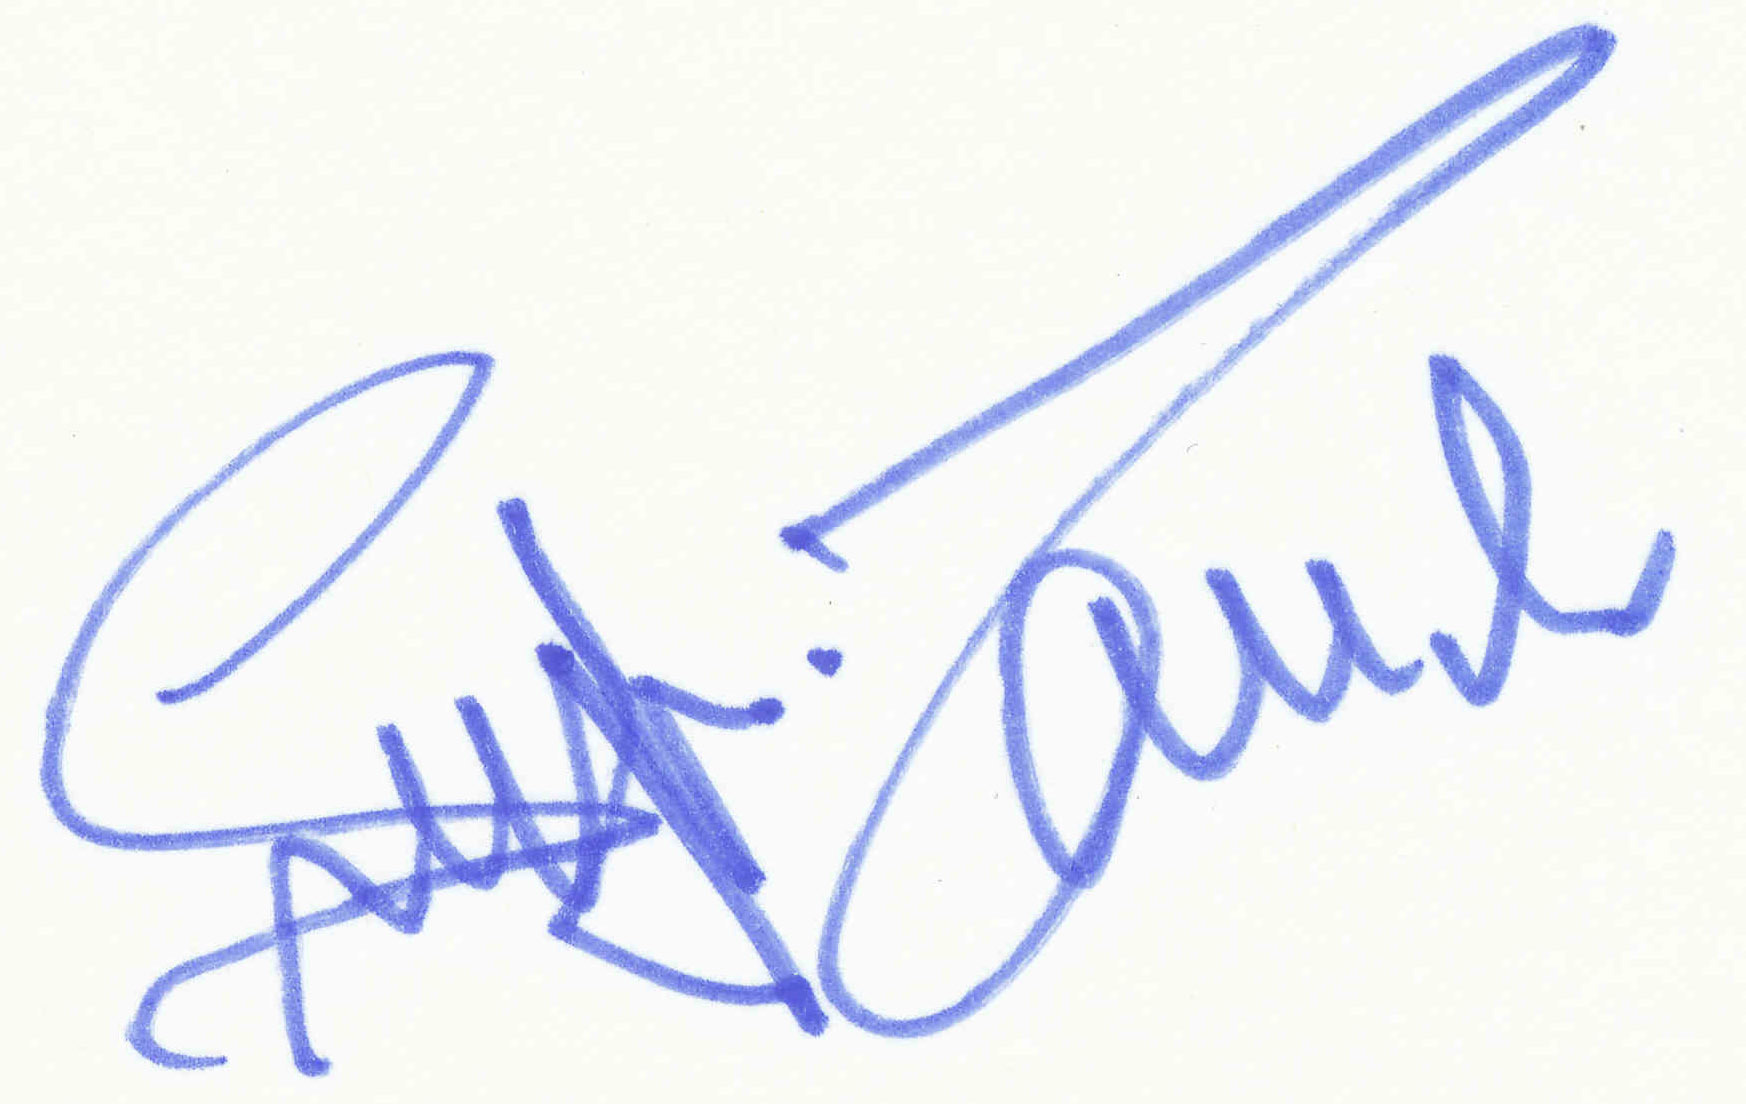
Signature of: siegfried rauch